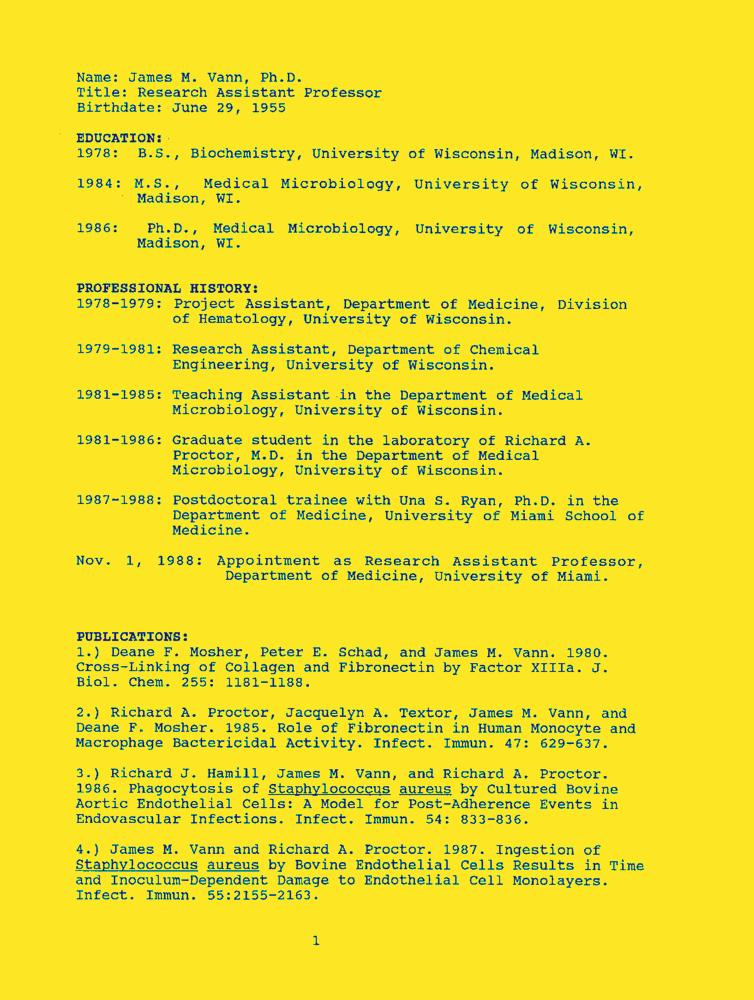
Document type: Resume-Doc